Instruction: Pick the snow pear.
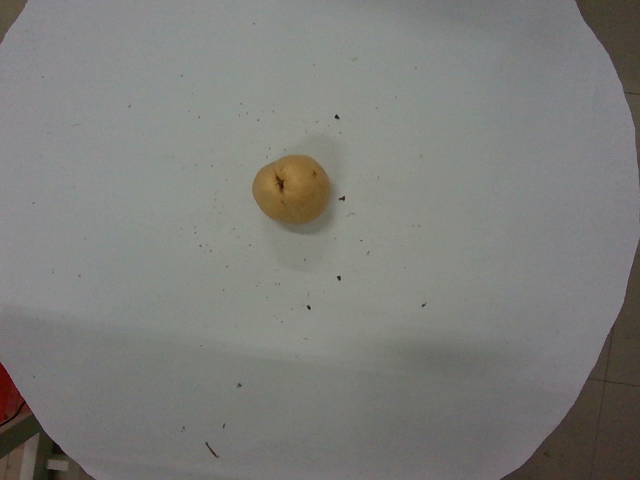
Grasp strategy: vertical